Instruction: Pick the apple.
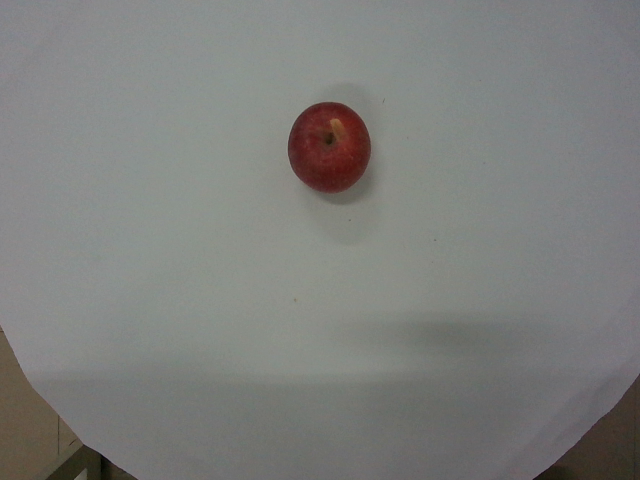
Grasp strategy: vertical